Question: How is the property described in the document?
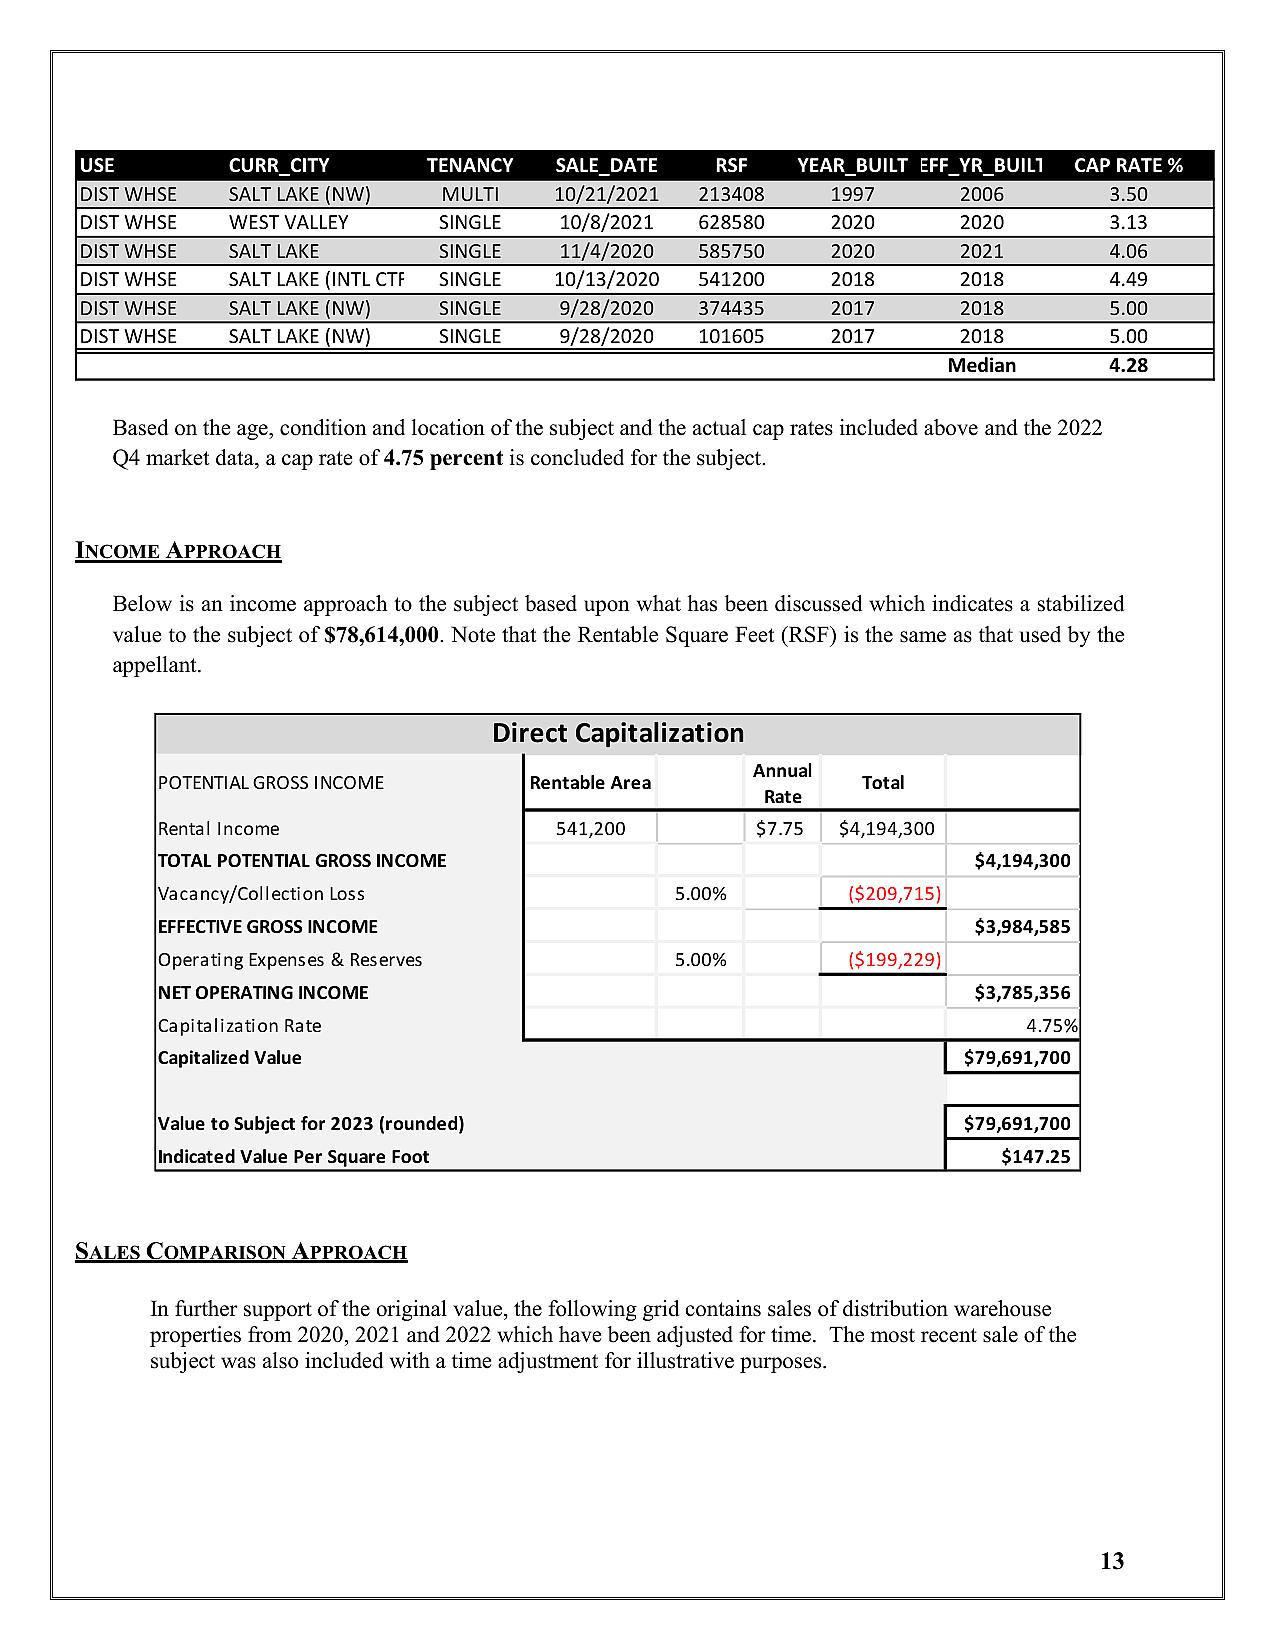
Answer: "DIST WHSE"